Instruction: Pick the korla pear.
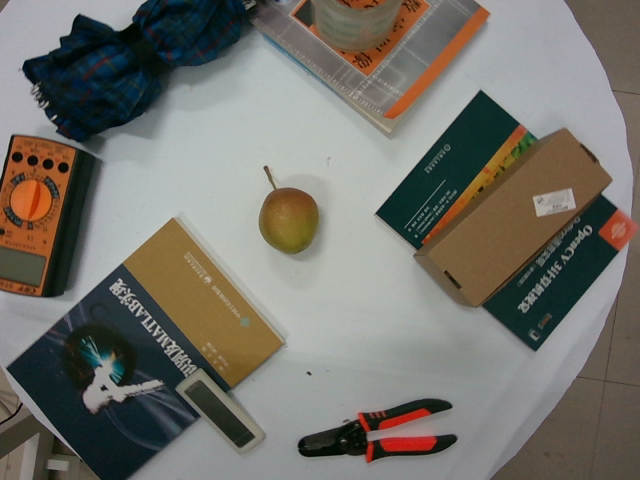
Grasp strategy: vertical